Question: What was observed in the imaging?
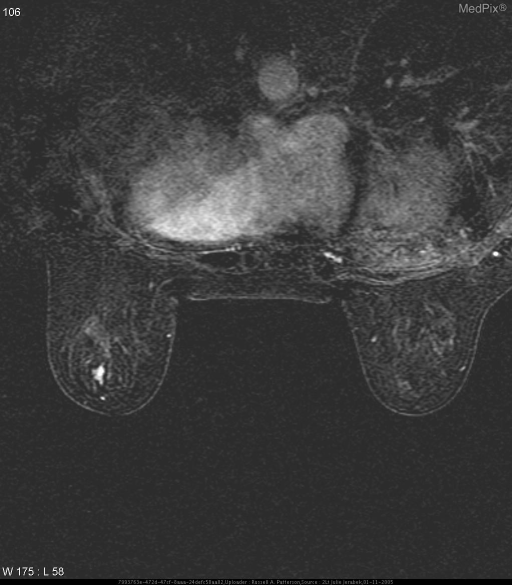
Answer: The imaging shows Image Findings: Breast MRI showed spiculated enhancing mass in anterior 1/3 of Left breast. Axial MRI with gadolinium shows enhancing mass..